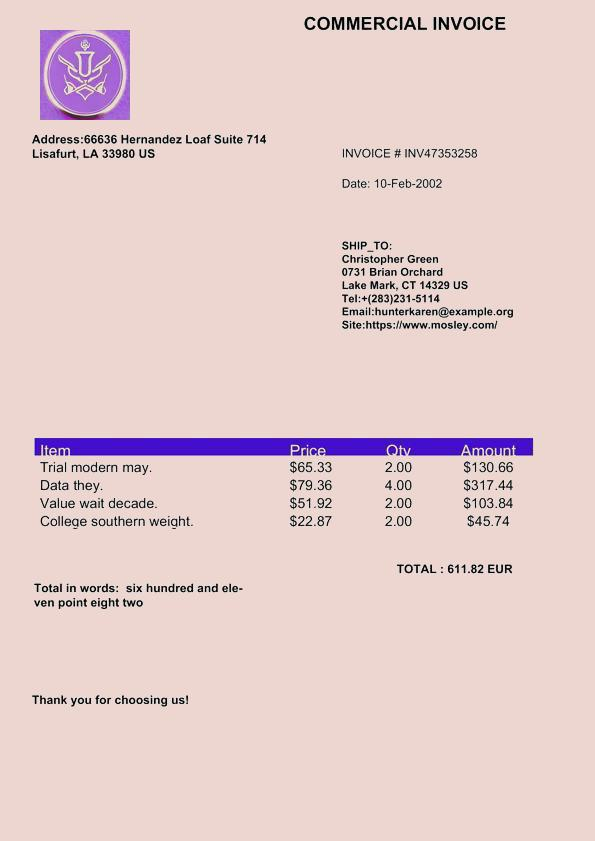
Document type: Invoice